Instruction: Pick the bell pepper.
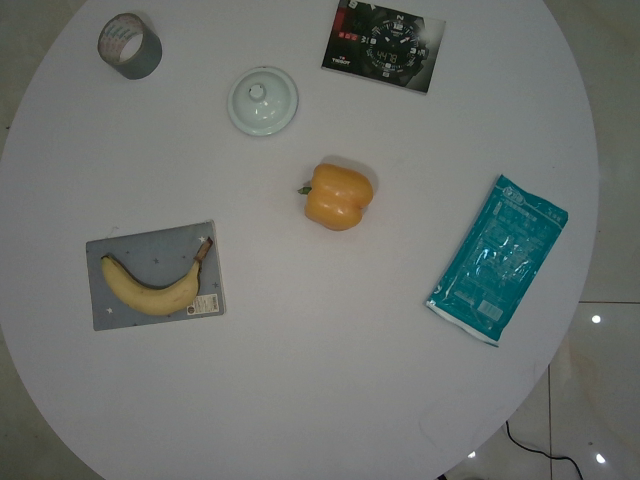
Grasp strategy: vertical